Question: Talk about the condition:
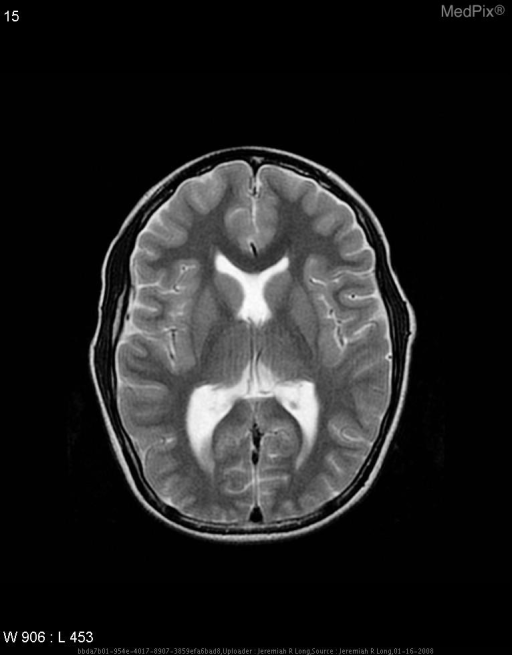
Answer: The disease is discussed as: Septo-optic dysplasia (SOD) (de Morsier syndrome) is a congenital malformation syndrome manifested by hypoplasia (underdevelopment) of the optic nerve, hypopituitarism, and absence of the septum pellucidum (a midline part of the brain). In a severe case, this results in pituitary hormone deficiencies, blindness, and mental retardation. However, there are milder degrees of each of the three problems, and some children only have one or two of the three.

Neuroradiologically, intracranial malformations associated with septo-optic dysplasia include agenesis of the corpus callosum, schizencephaly, and lobar holoprosencephaly.

The optic nerve hypoplasia is generally manifested by nystagmus (involuntary eye movements, often side-to-side) and a smaller-than-usual optic disk. The degree of visual impairment is variable, and ranges from normal vision to complete blindness. When nystagmus develops, it typically appears by 1-4 months of age, and usually indicates that there will be a significant degree of visual impairment, but the severity is difficult to predict in infancy. Although there are many measures to compensate for visual impairment, no treatment is available to induce normal optic nerve function.

The degree of pituitary deficiency is also variable, and ranges from normal function, to deficiency of a single hormone, to deficiency of both anterior and posterior hormones (termed panhypopituitarism